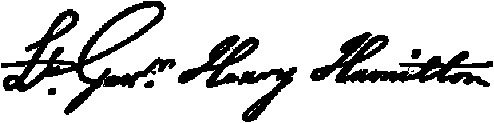
Signature of: henry hamilton